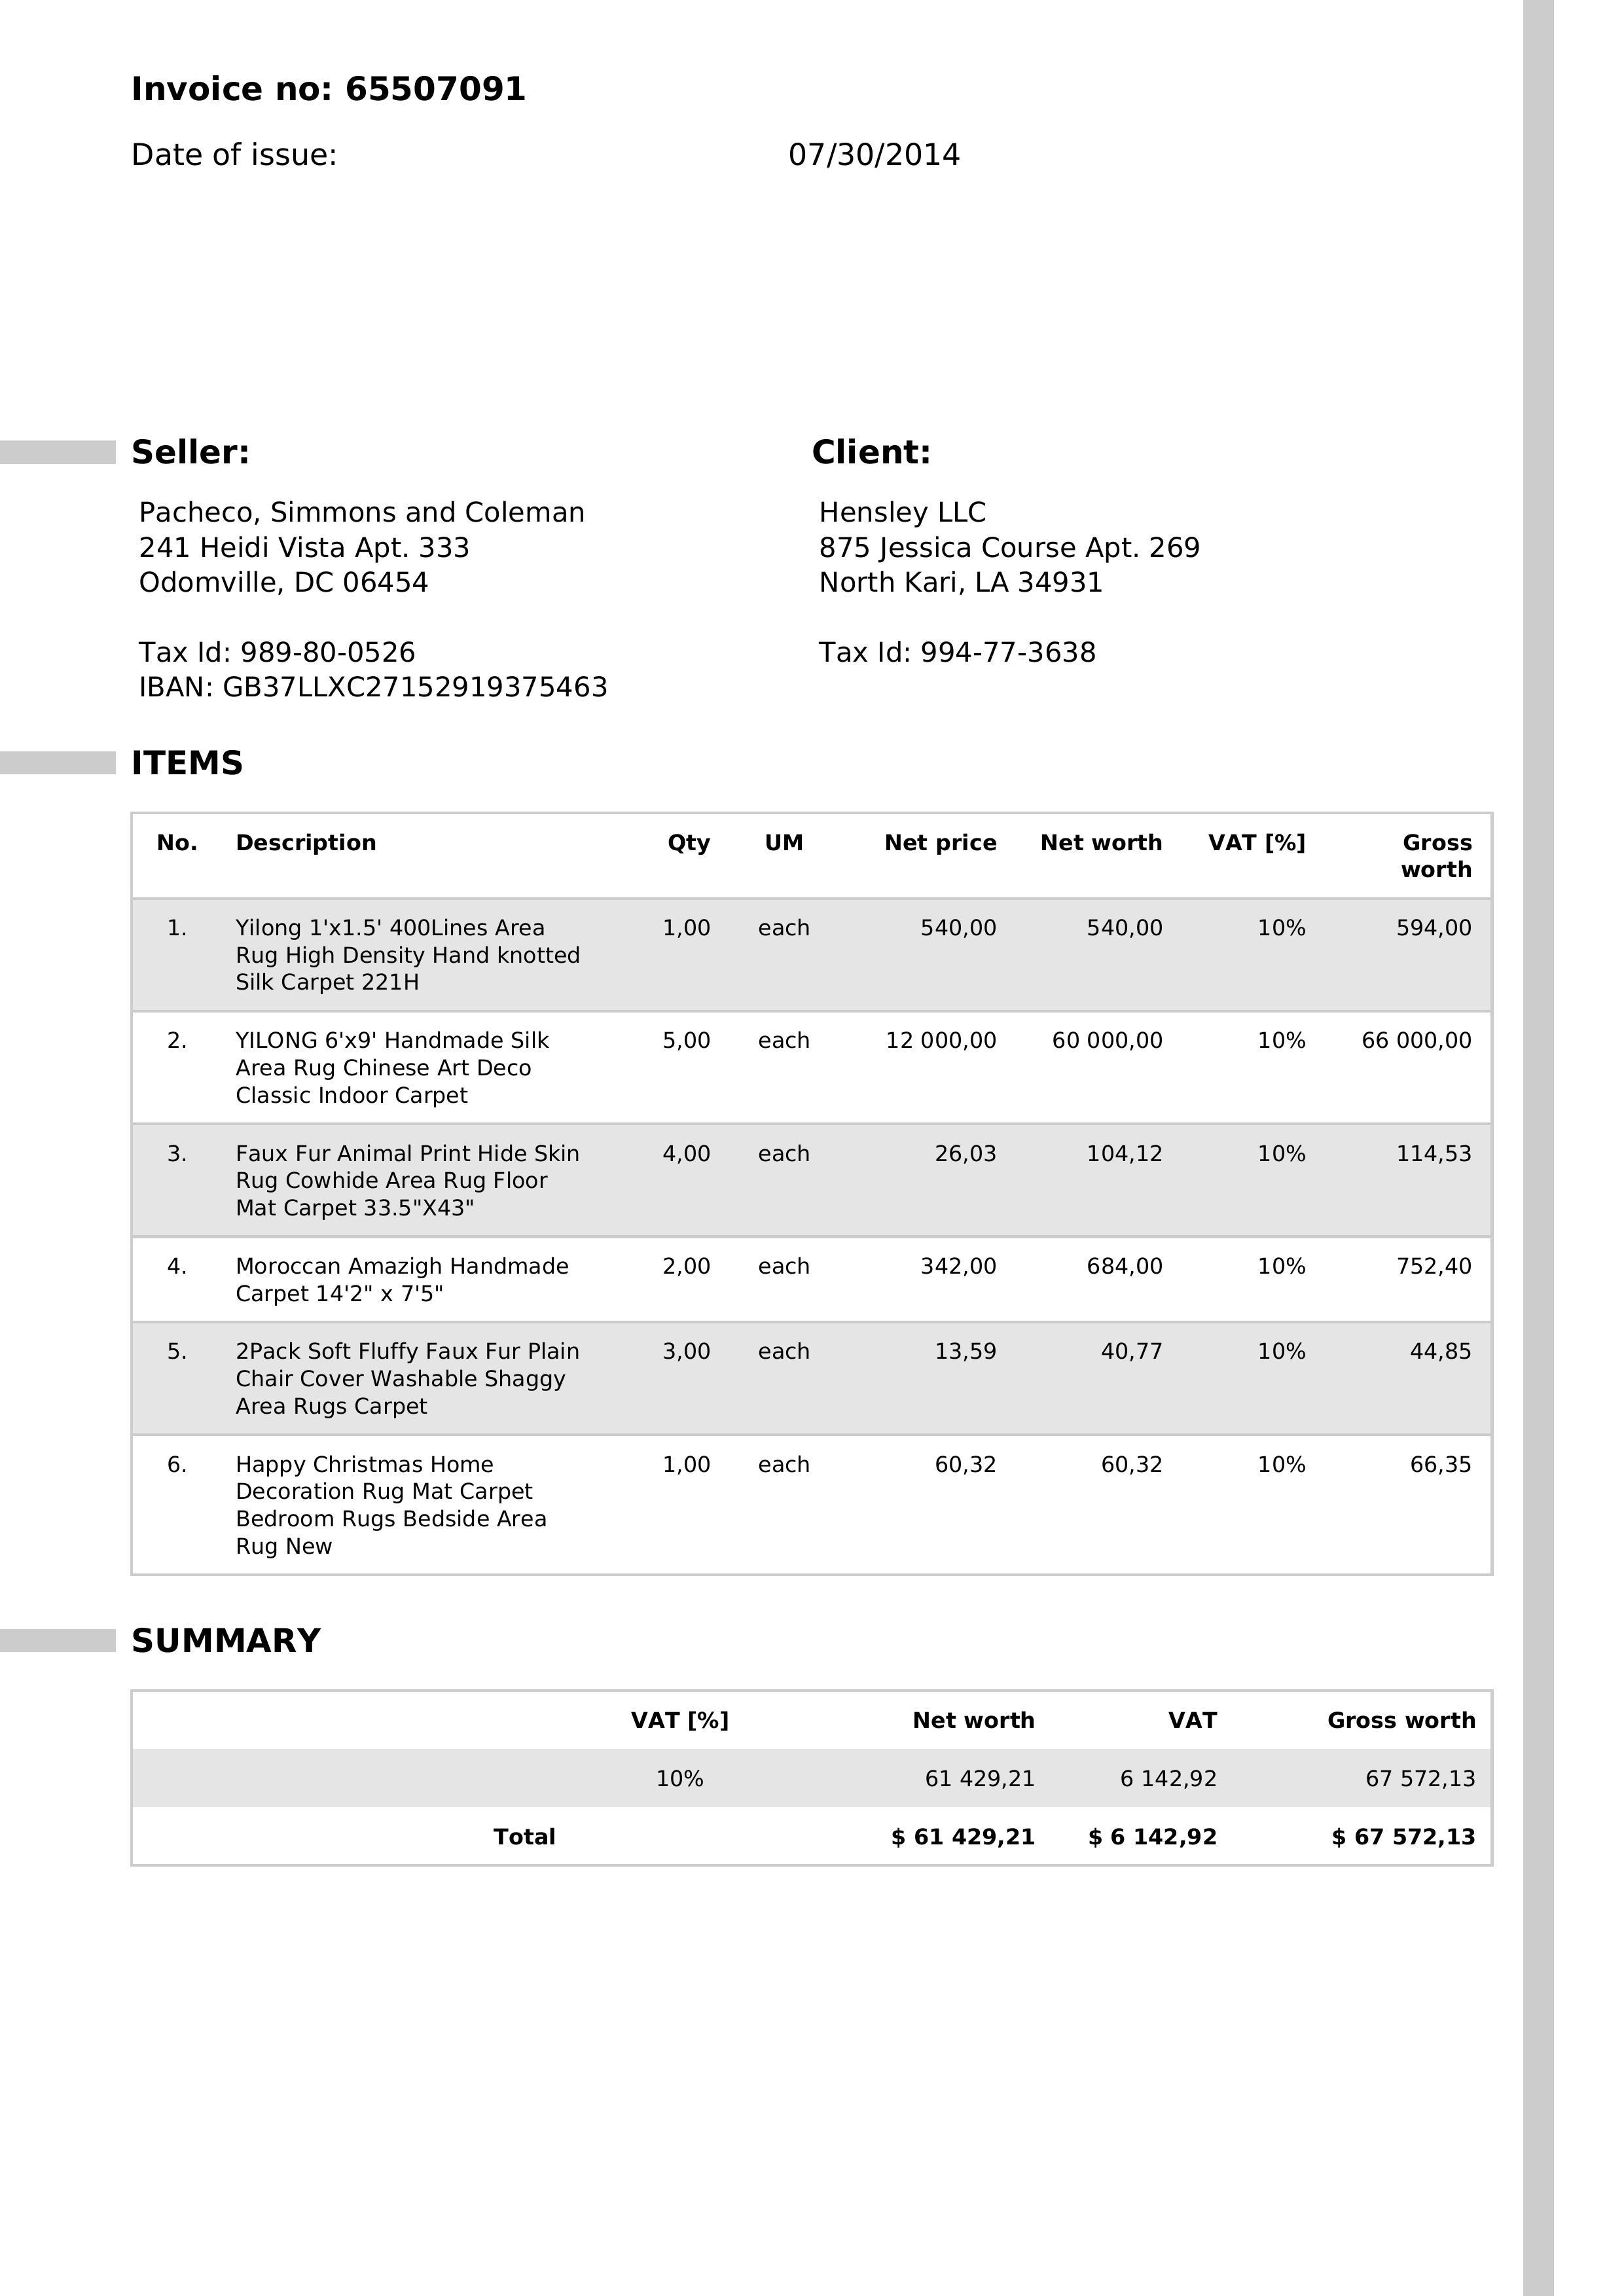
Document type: Invoice